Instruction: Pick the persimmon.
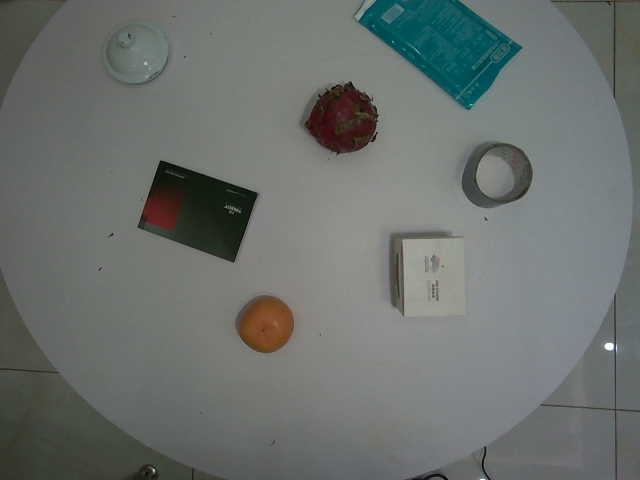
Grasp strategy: vertical